Question: What was observed in the imaging?
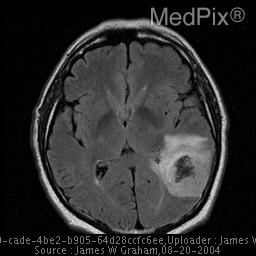
Answer: The imaging shows CT: Low attenuation focus in the post left parietal lobe, with surrounding vasogenic edema. Second lesion in the left temporal lobe, with irregular central high attenuation consistent with hemorrhage. There is not a clear connection between the two discrete lesions. The cerebral sulci and left lateral ventricle are effaced, and there is mild midline shift.

MR: Left posterior parietal and left temporal lesions with peripheral enhancement, and surrounding vasogenic edema. The temporal lesion has very low central signal on T2 weighted images. Mass effect as seen on CT. MR: Left posterior parietal and left temporal lesions with peripheral enhancement, and surrounding vasogenic edema. The temporal lesion has very low central signal on T2 weighted images. Mass effect as seen on CT..